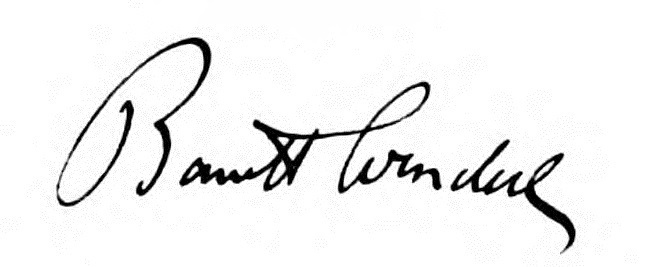
Signature of: barrett wendell